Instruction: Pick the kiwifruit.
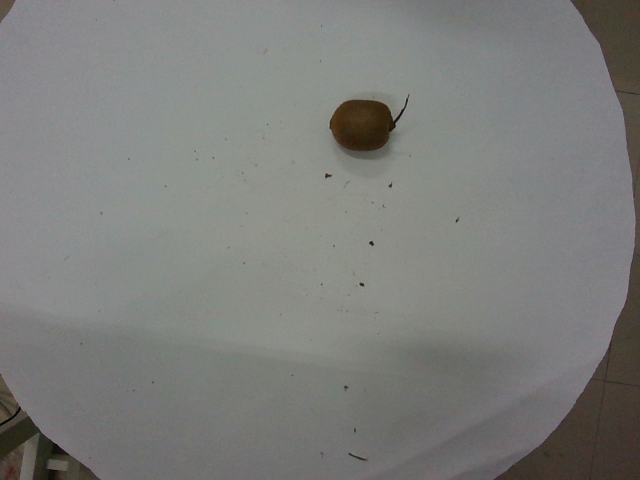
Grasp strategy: vertical